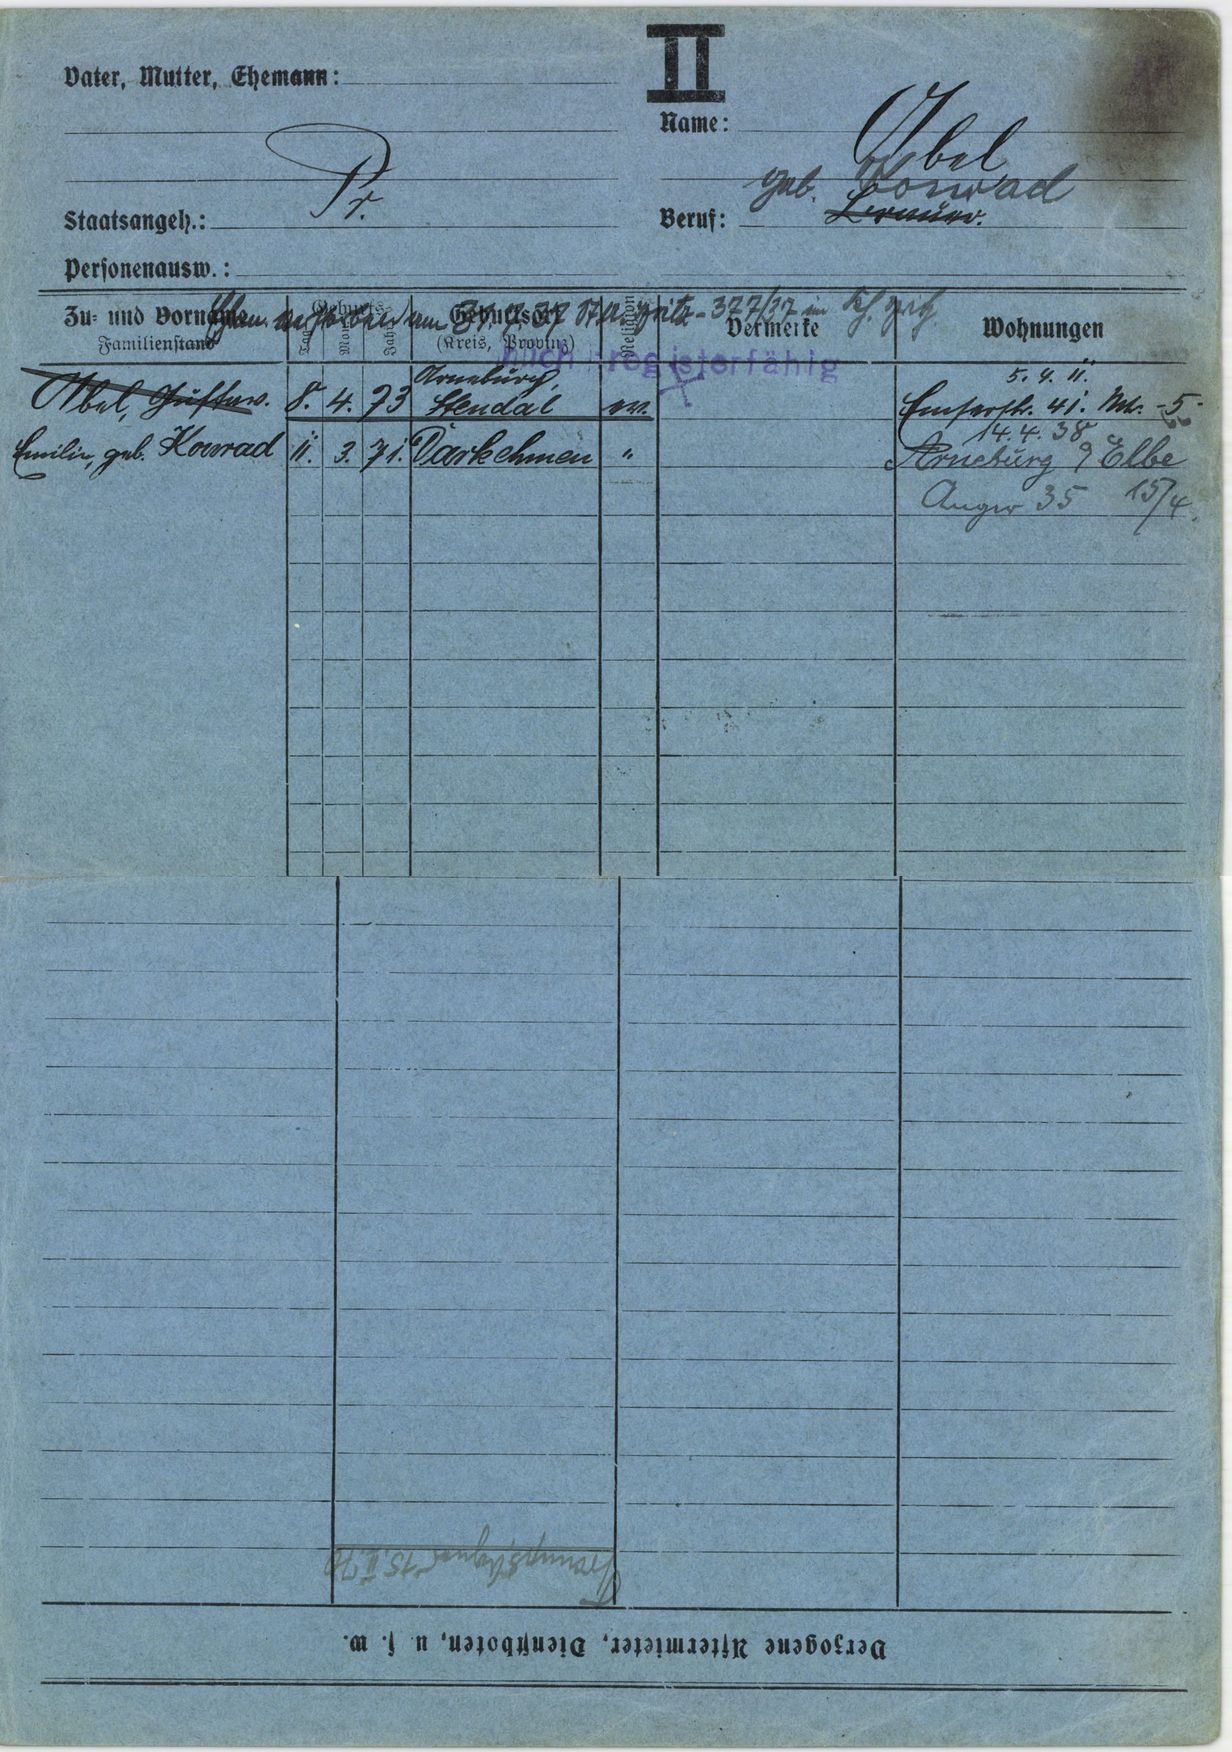
Abel
geb. Konrad